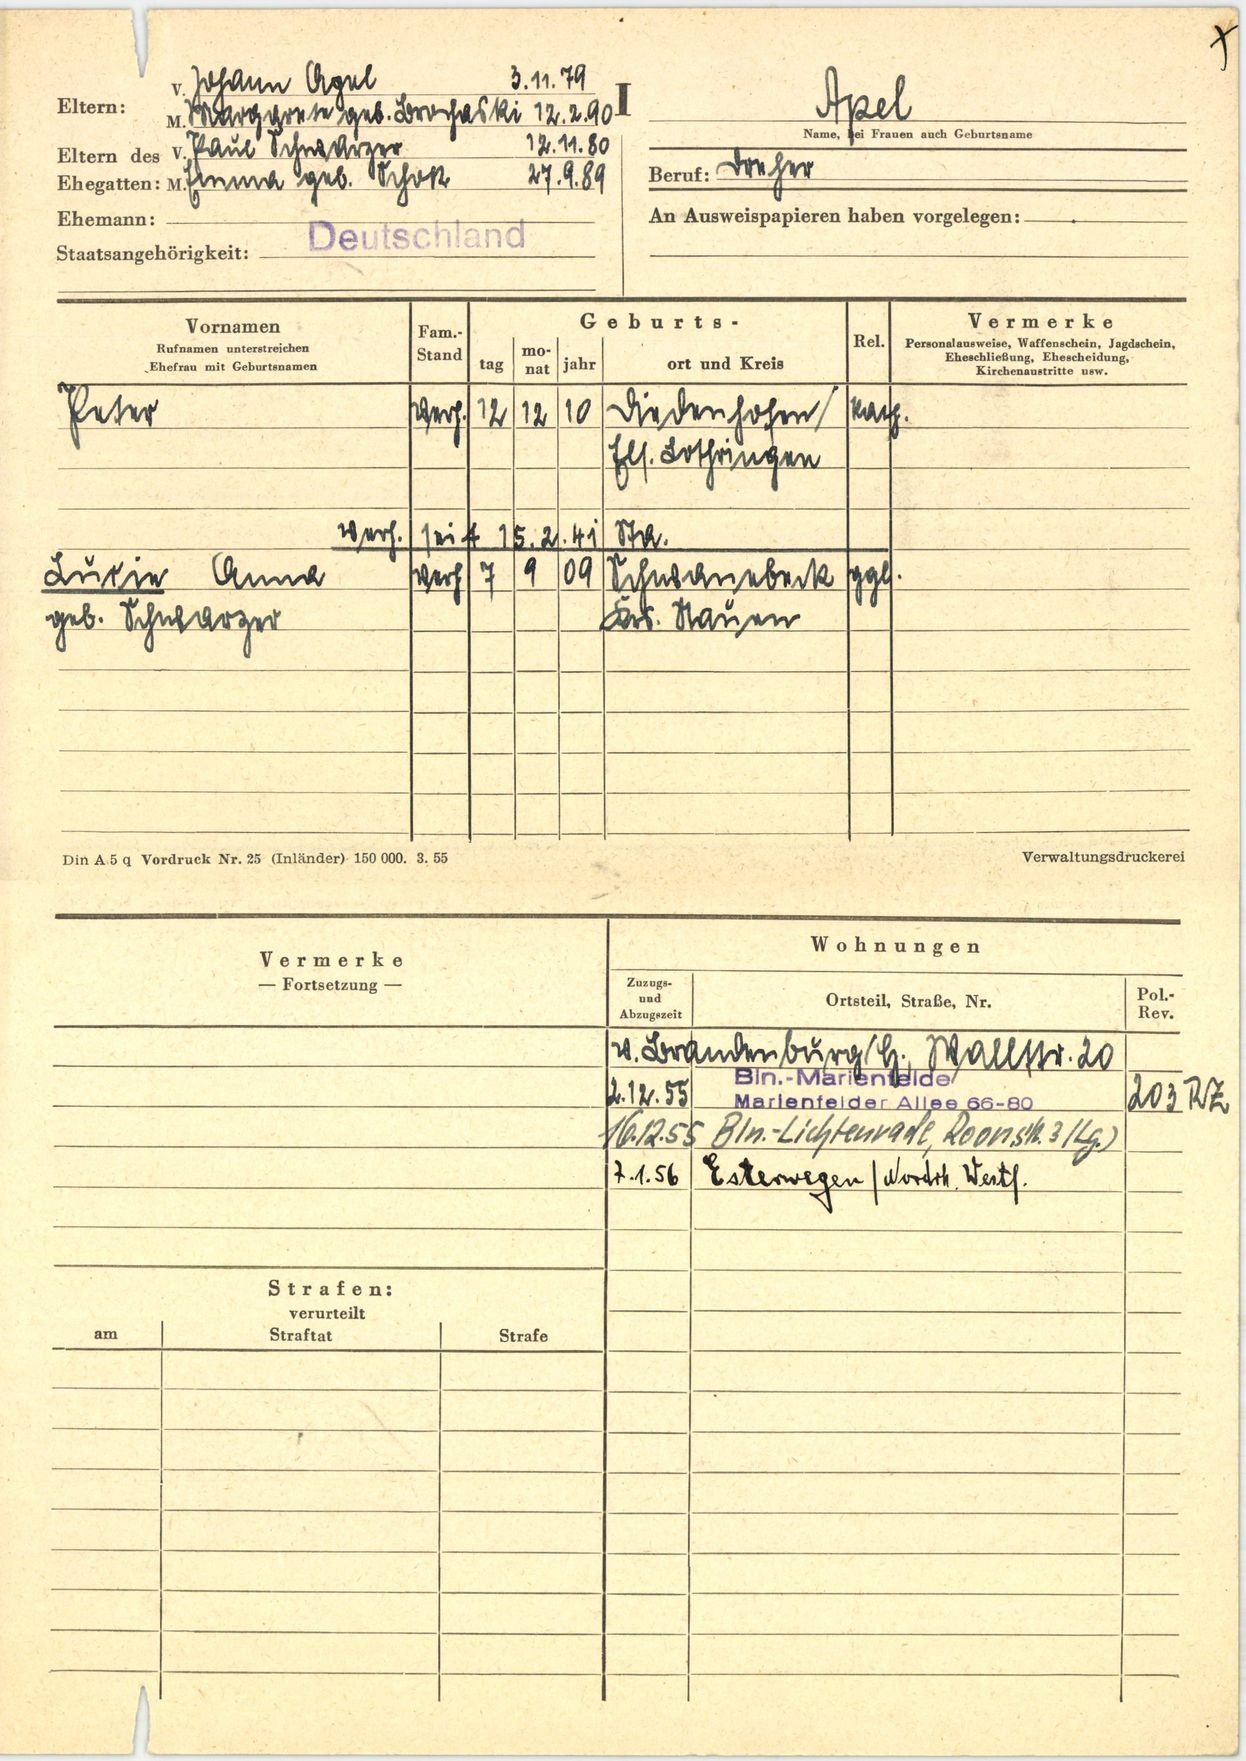
Apel